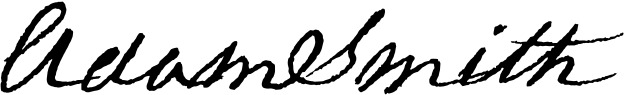
Signature of: adam smith